Question: How does the patient history play a role?
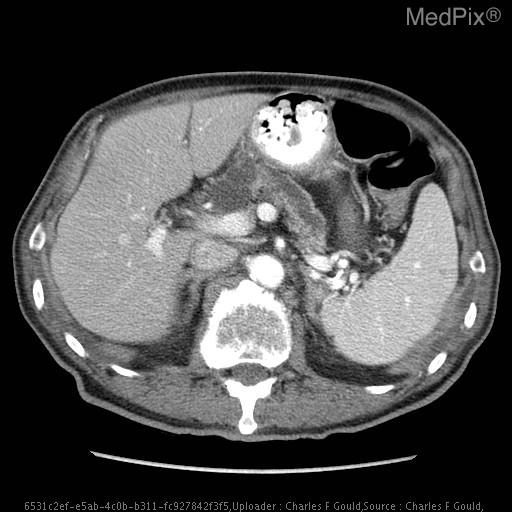
Answer: The patient's history of 79 y/o white male, preoperative evaluation pending CABG.  History of hypertension, hyperlipidemia and diabetes.  Recent 50 lb weight loss. is key in understanding the case.